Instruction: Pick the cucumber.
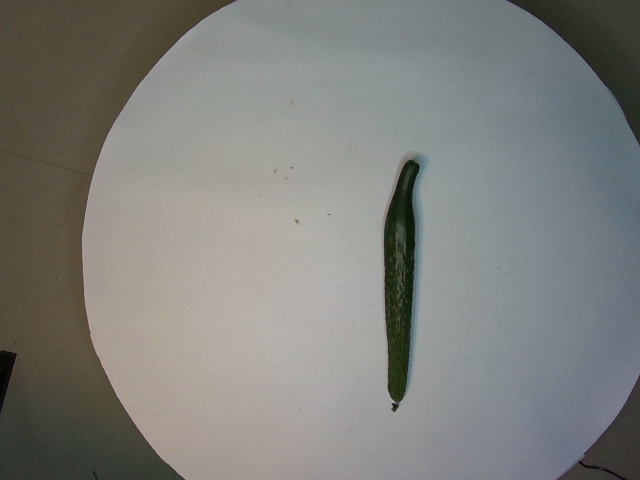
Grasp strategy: vertical